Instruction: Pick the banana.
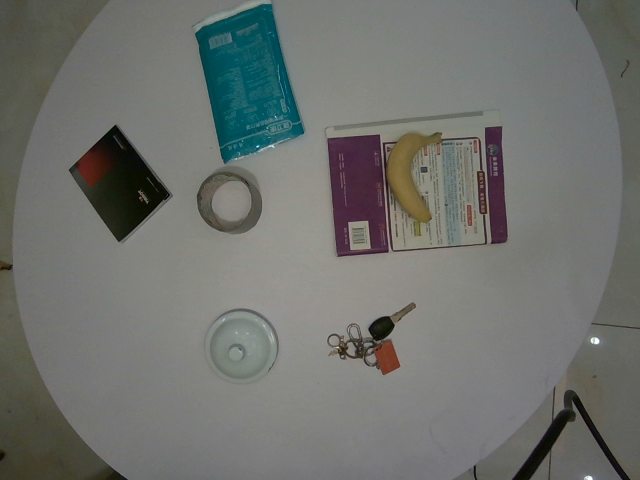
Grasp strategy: vertical